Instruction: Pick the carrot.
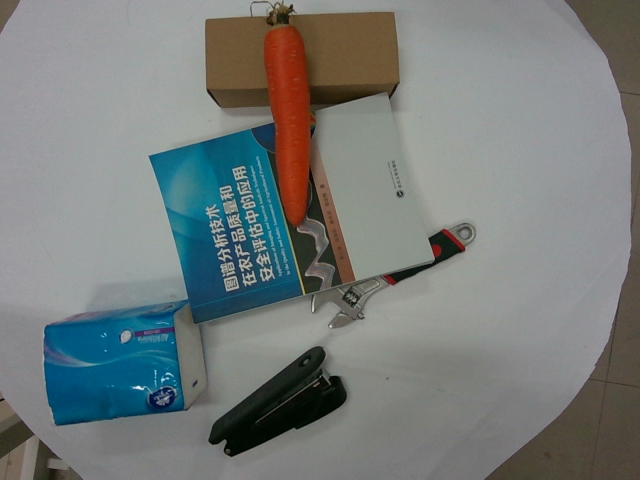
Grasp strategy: vertical